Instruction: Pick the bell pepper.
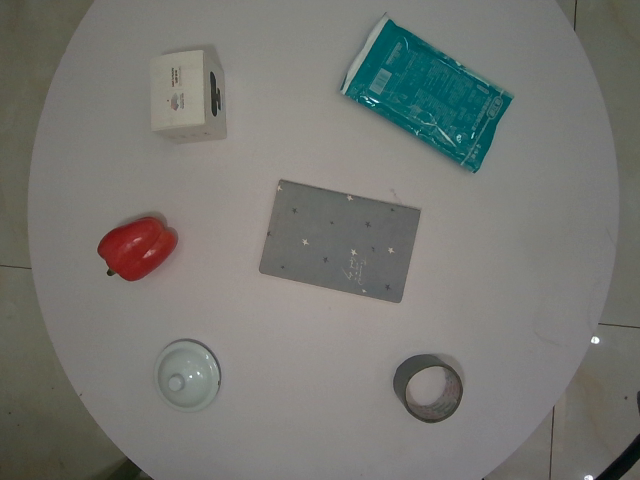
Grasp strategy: vertical